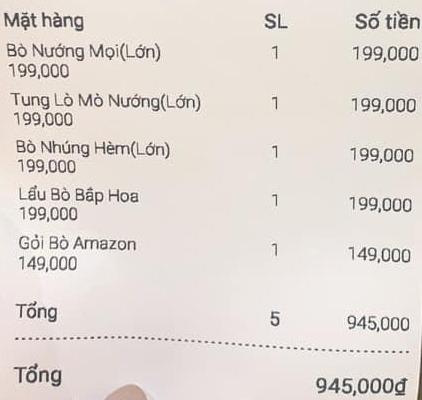
<table>
<tr>
<th>Mặt hàng</th>
<th>SL</th>
<th>Số tiền</th>
</tr>
<tr>
<td>Bò Nướng Mọi(Lớn) 199,000</td>
<td>1</td>
<td>199,000</td>
</tr>
<tr>
<td>Tung Lò Mò Nướng(Lớn) 199,000</td>
<td>1</td>
<td>199,000</td>
</tr>
<tr>
<td>Bò Nhúng Hèm(Lớn) 199,000</td>
<td>1</td>
<td>199,000</td>
</tr>
<tr>
<td>Lẩu Bò Bắp Hoa 199,000</td>
<td>1</td>
<td>199,000</td>
</tr>
<tr>
<td>Gỏi Bò Amazon 149,000</td>
<td>1</td>
<td>149,000</td>
</tr>
<tr>
<td>Tổng</td>
<td>5</td>
<td>945,000</td>
</tr>
</table>

Tổng 945,000đ